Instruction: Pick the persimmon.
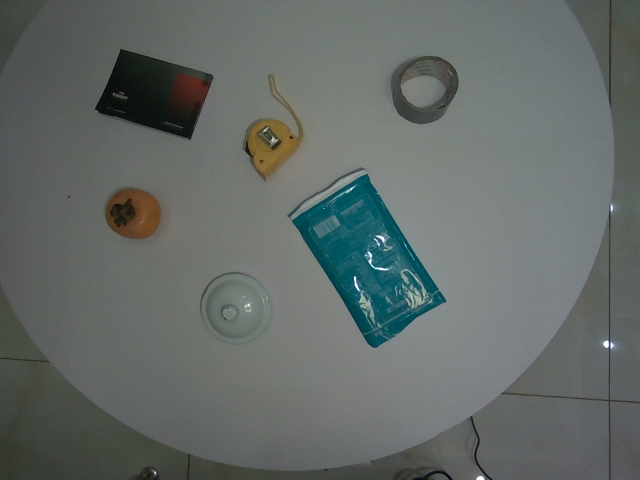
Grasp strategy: vertical